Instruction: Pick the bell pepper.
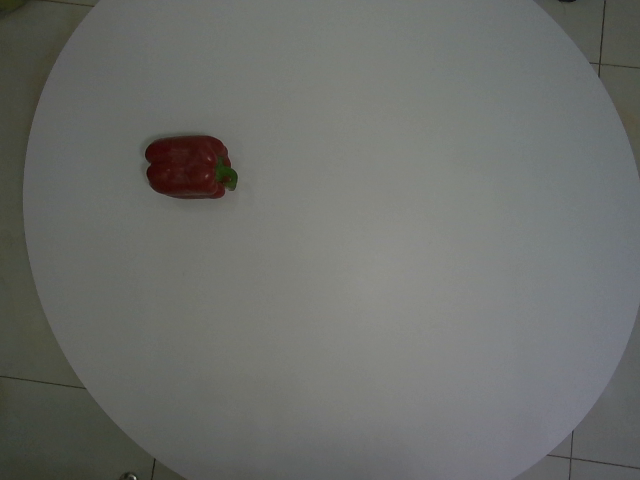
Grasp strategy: vertical